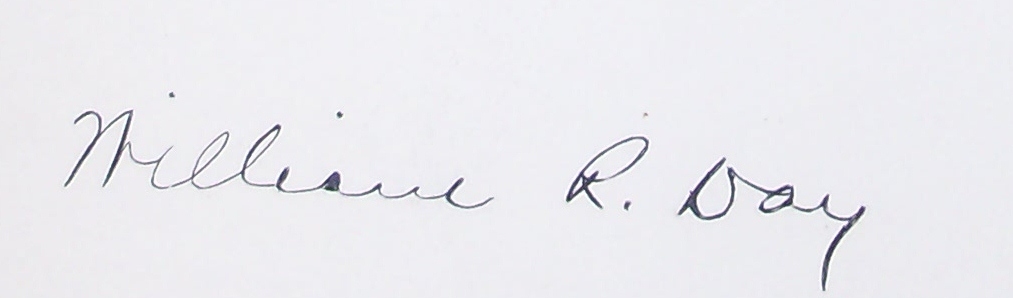
Signature of: william r day